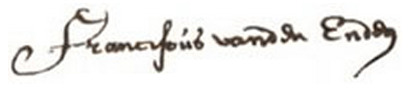
Signature of: franciscus van den enden